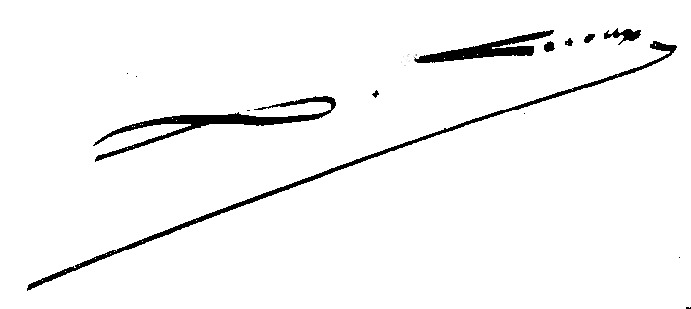
Signature of: xavier leroux